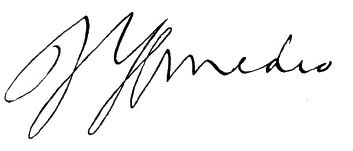
Signature of: victor amadeus ii of savoy